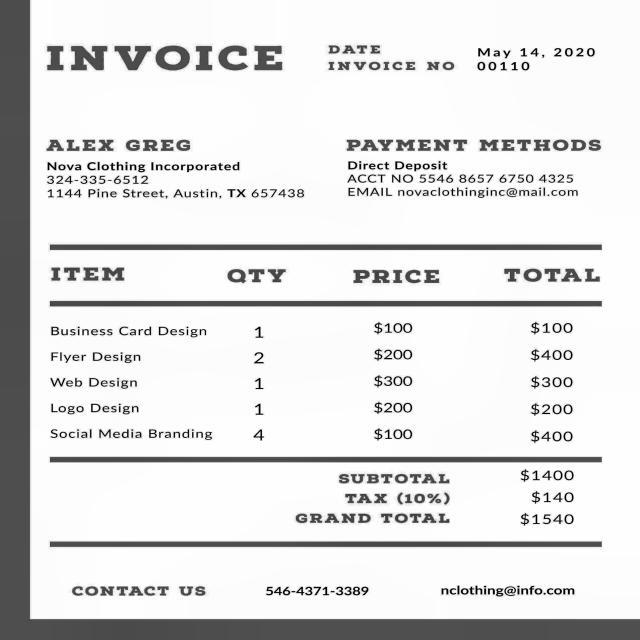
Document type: Invoice